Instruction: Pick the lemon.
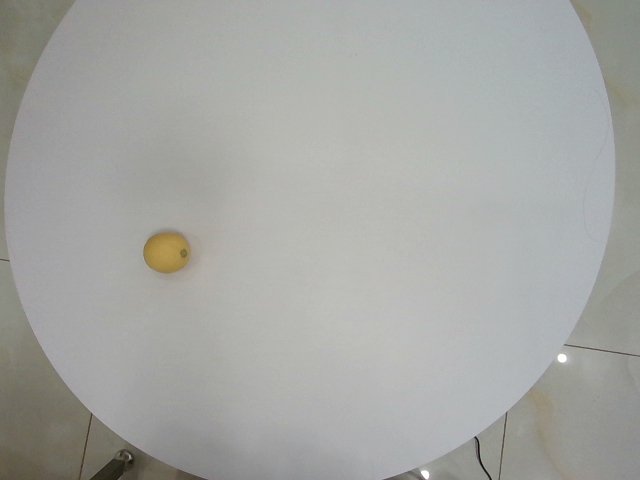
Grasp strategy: vertical